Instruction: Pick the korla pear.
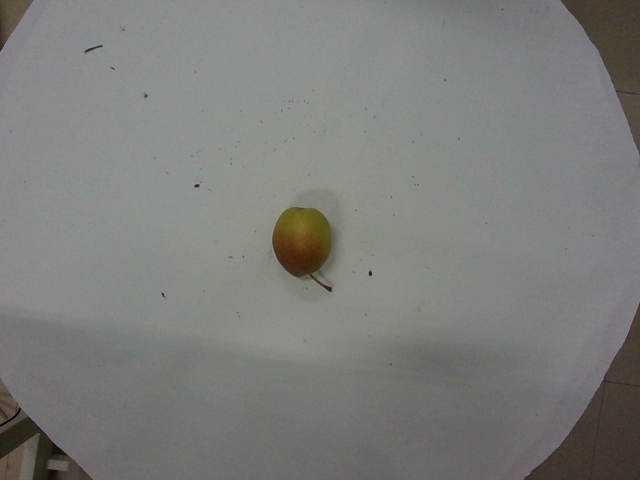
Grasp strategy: vertical